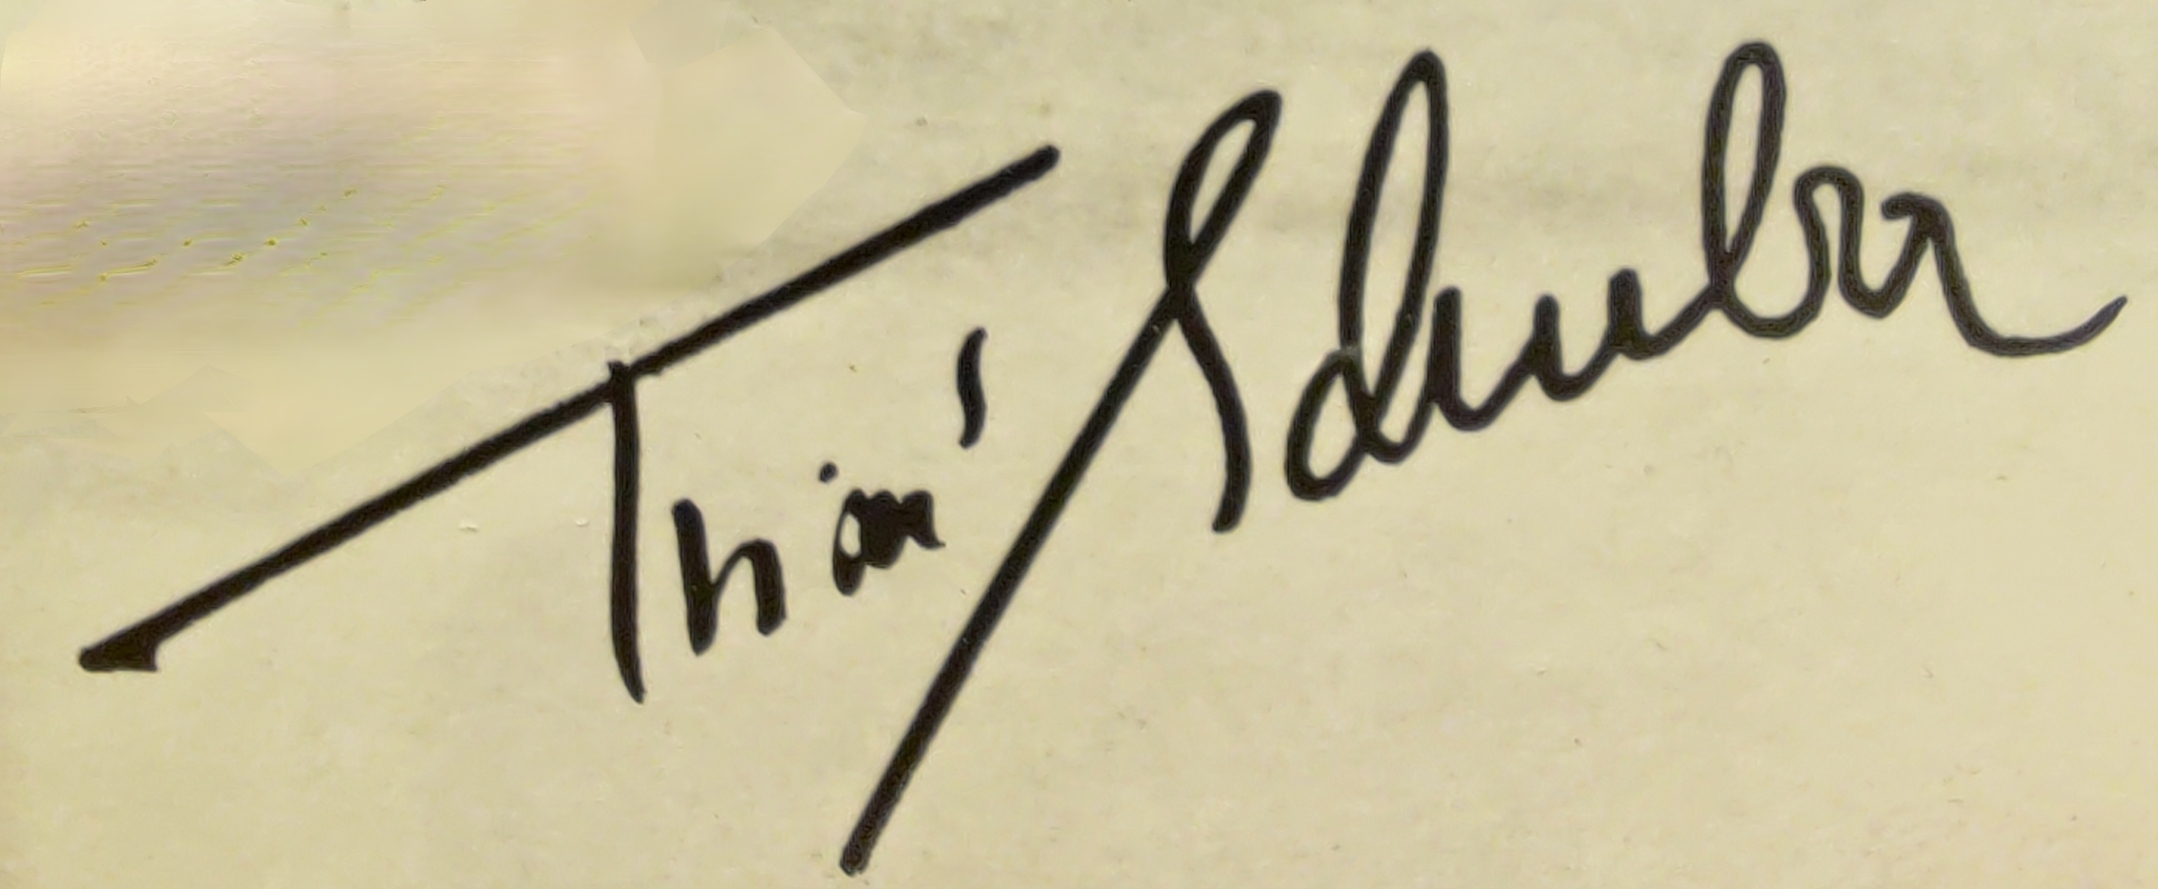
Signature of: trixi schuba